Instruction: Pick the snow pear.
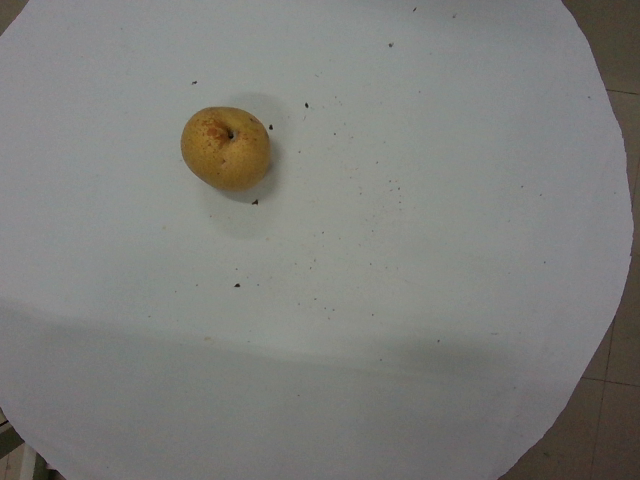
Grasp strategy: vertical